Question: What might the diagnosis be?
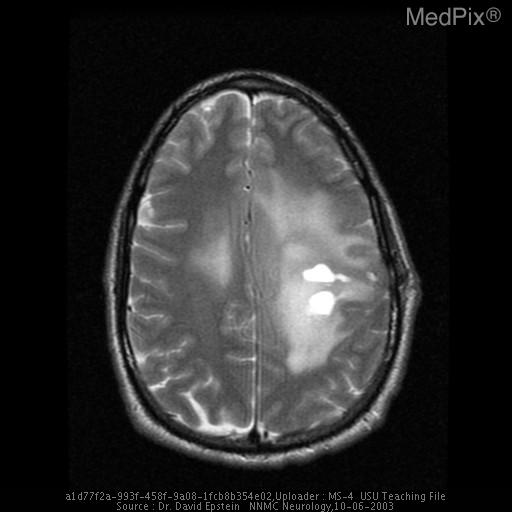
Answer: The possible diagnosis includes • Astrocytoma - Anaplastic (usually does not show 'cystic' or necrotic area)
• Glioblastoma Multiforme (usually brighter enhancement)
• Primary CNS Lymphoma (usually lower signal on T2W)
• Tumefactive Demyelination (usually does not show edema like this).